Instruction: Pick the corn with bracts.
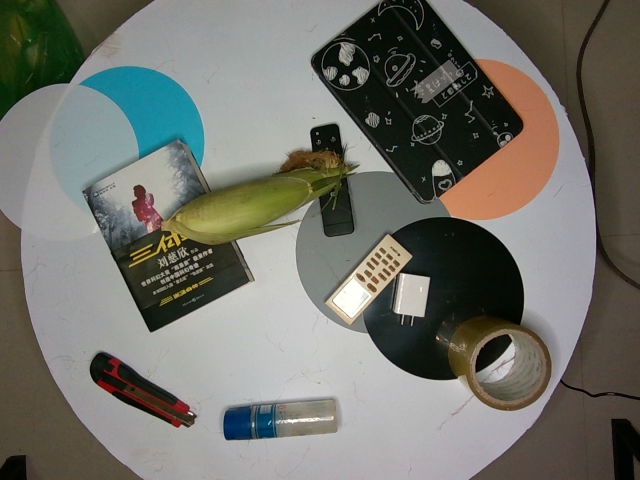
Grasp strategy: vertical